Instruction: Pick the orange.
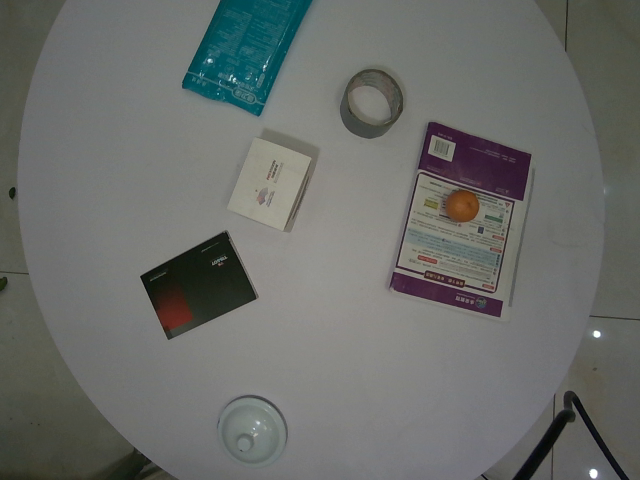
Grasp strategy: vertical